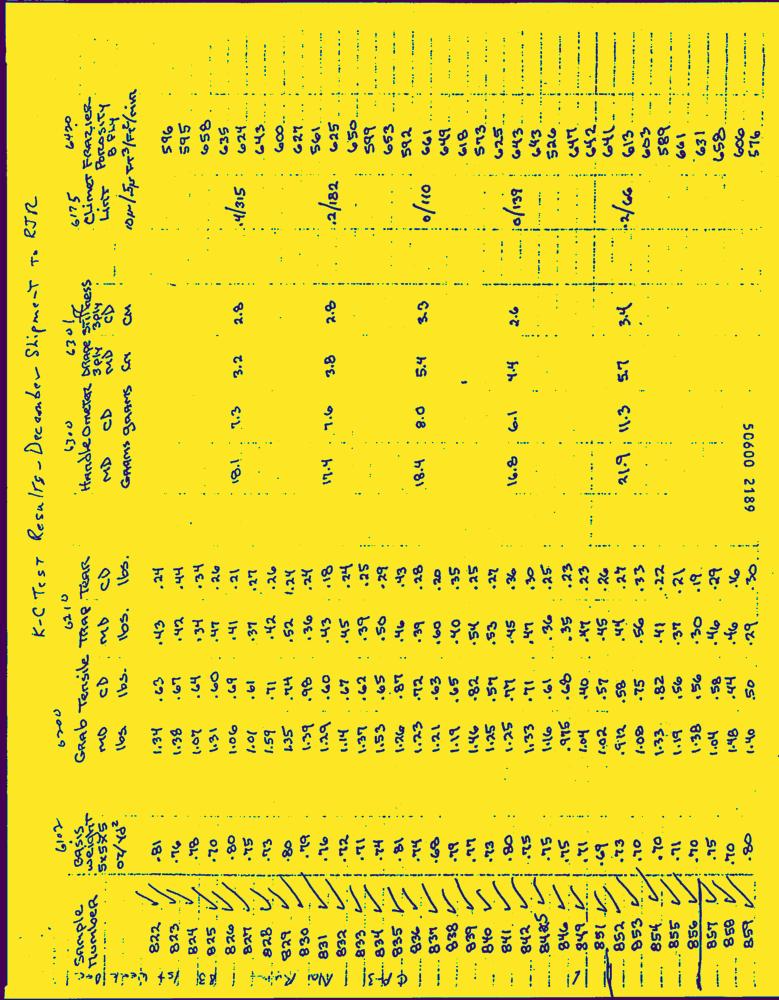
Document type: Hand-Written